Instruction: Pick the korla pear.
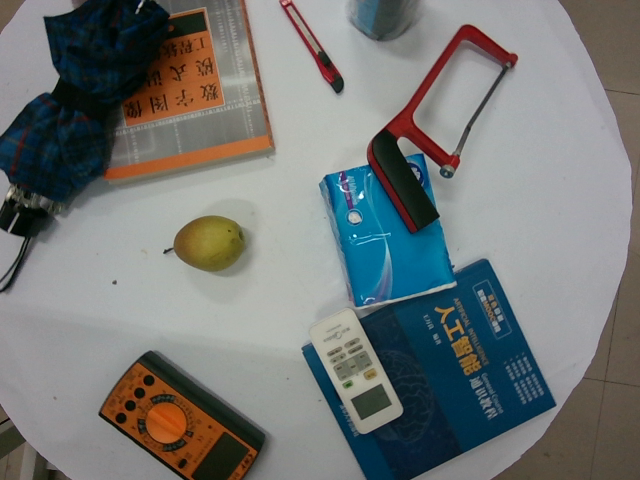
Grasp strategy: vertical